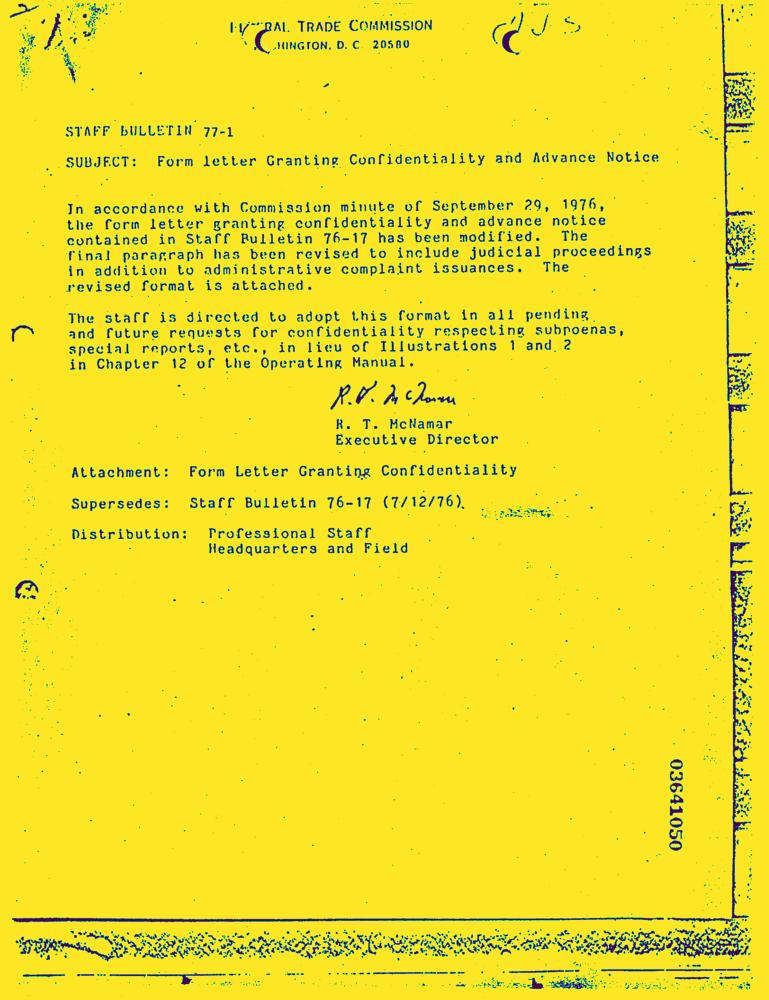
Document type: Letter-Doc